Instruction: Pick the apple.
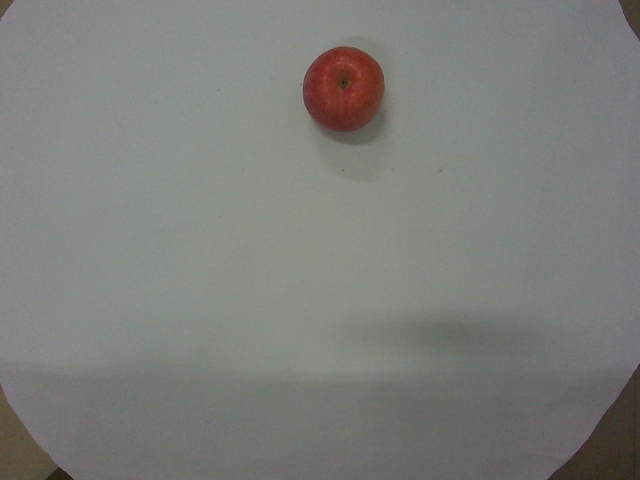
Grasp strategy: vertical